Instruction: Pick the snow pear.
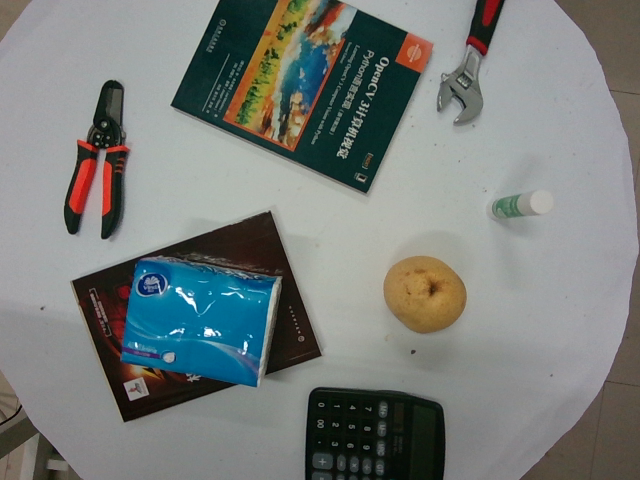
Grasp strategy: vertical